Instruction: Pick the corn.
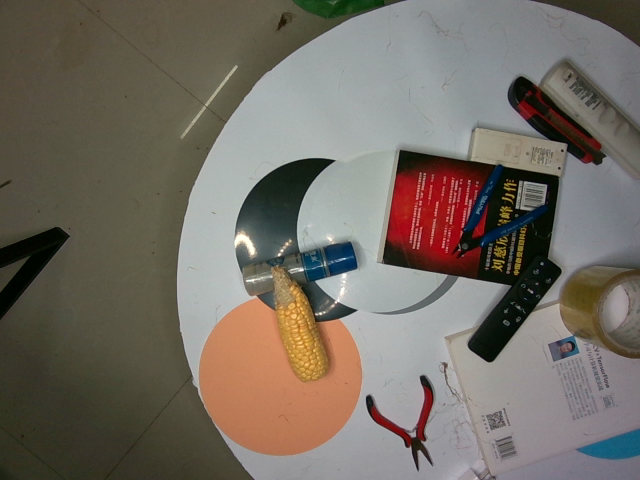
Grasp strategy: vertical